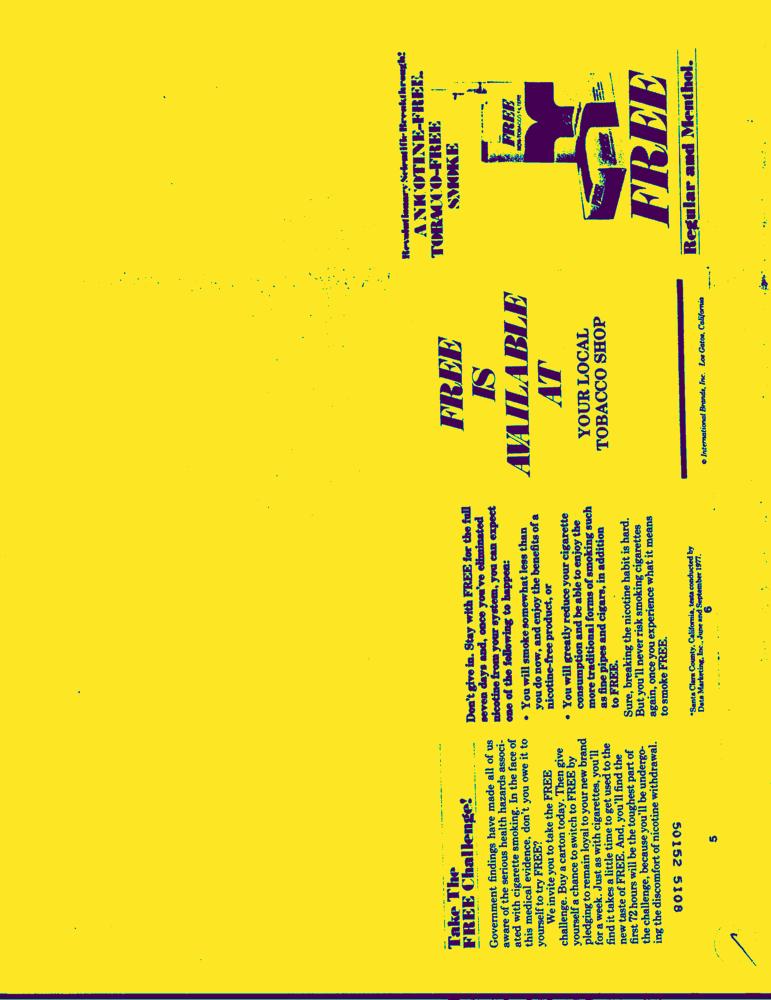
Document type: AD